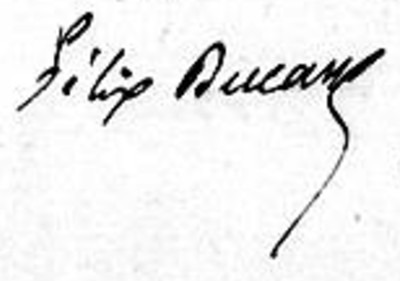
Signature of: pierre félix ducasse